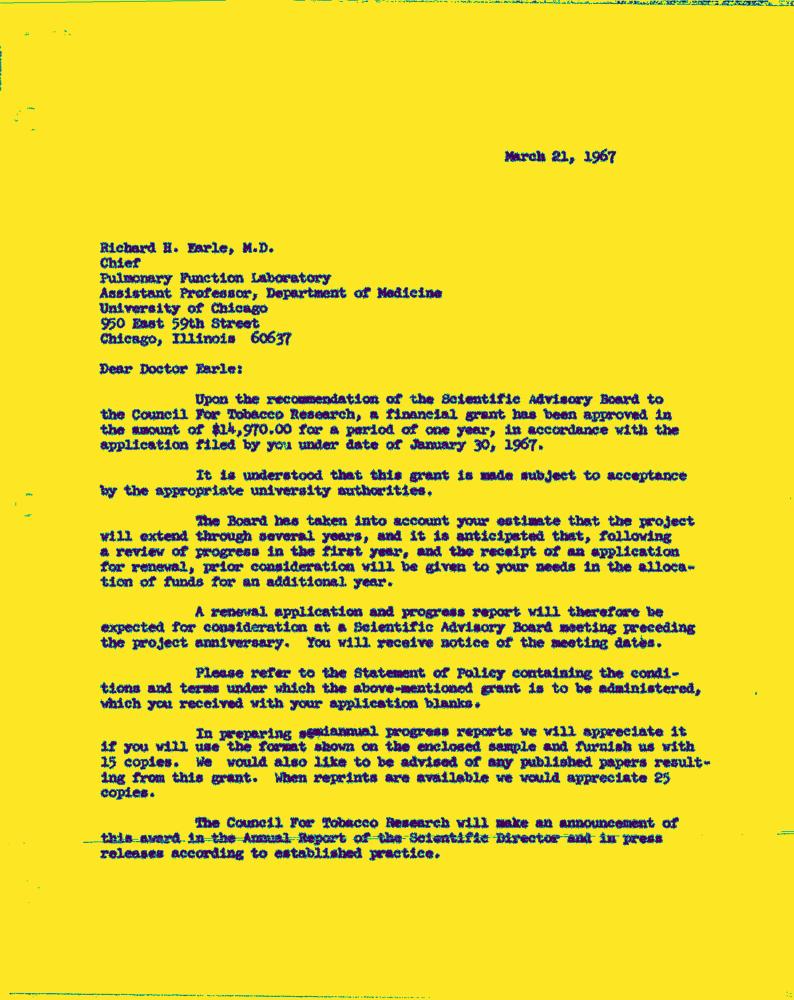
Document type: Letter-Doc